Question: What are the imaging findings?
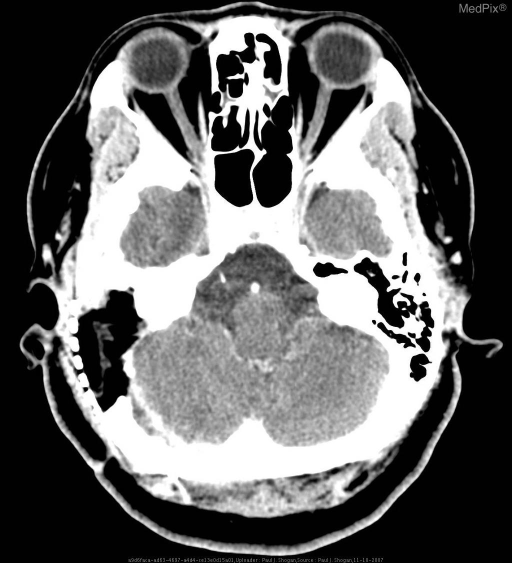
Answer: The imaging shows Noncontrast CT:  The patient is status post right suboccipital craniotomy.  There is a subtle area of hypoattenuation off-midline to the right, anterior and lateral to the pons.

Contrast enhanced CT demonstrates a subtle area of nonenhancing hypoattenuation off-midline to the right, anterior and lateral to the medulla.

MRI:

Sagittal T1-weighted FLAIR demonstrates expansion of the prepontine cistern, and enlargement of the CSF space anterior to the proximal cervical spinal cord and medulla, with displacement of the medulla posteriorly.  This space contains an extra-axial mass, demonstrating heterogeneous signal intensity.

Coronal T2-weighted FLAIR demonstrates heterogeneous signal intensity in the prepontine cistern.

Axial T1 weighted images demonstrates the prepontine cistern extra-axial mass that is near CSF signal intensity with enlargement of the pre-medullary cistern.

Axial T2 weighted images demonstrates the lamellated mass, which is heterogenous in signal intensity posterior to the hypophsial fossa and anterior to the basilar artery.

Axial T1-weighted image with gadolinium demonstrates no significant enhancement of the extra-axial mass.

Axial Diffusion Weighted image demonstrate restricted diffusion.

Sagittal 3D FIESTA demonstrates low signal in the prepontine cistern, and enlargement of the CSF space anterior to the proximal cervical spinal cord and medulla.

Axial 3D FIESTA image demonstrates low signal intensity in the prepontine cistern, medial to cranial nerve V, and adjacent to the right cranial nerve VII and VIII complex. Contrast enhanced axial CT through the level of the posterior fossa demonstrates that the patient is status post right suboccipital craniotomy.  There is a subtle area of nonenhancing hypoattenuation off-midline to the right, anterior and lateral to the medulla..